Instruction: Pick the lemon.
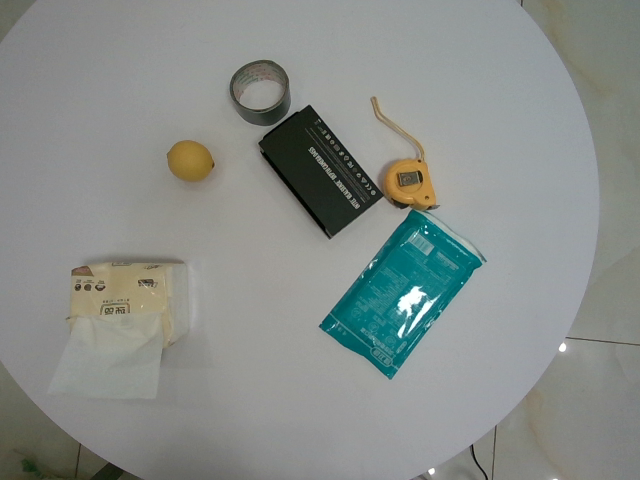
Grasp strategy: vertical